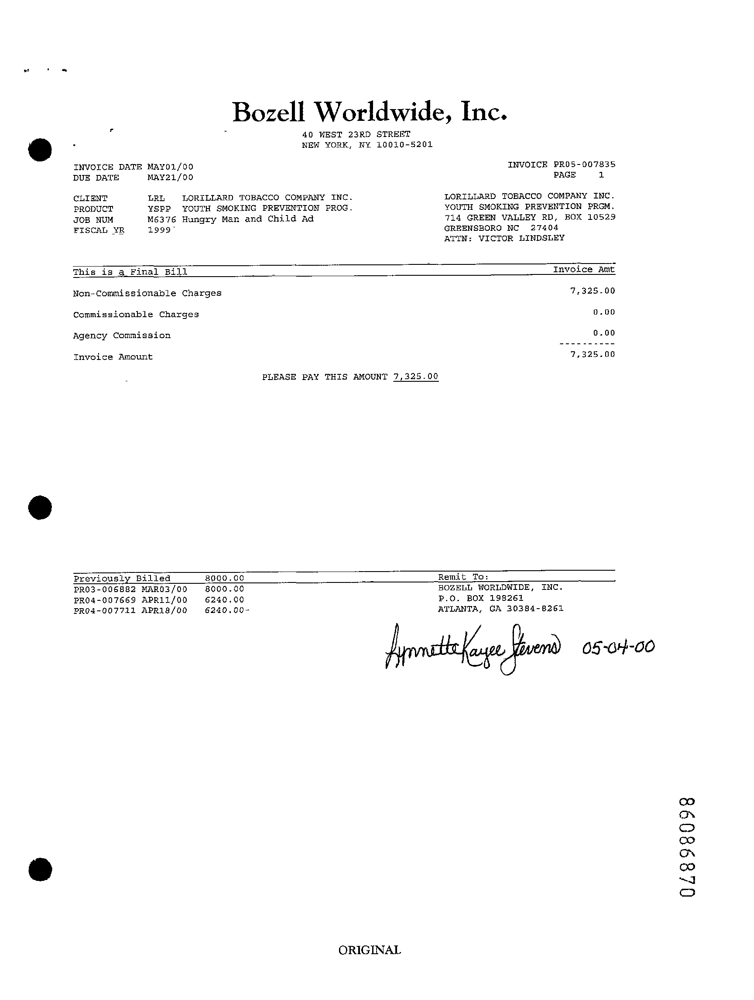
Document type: Invoice